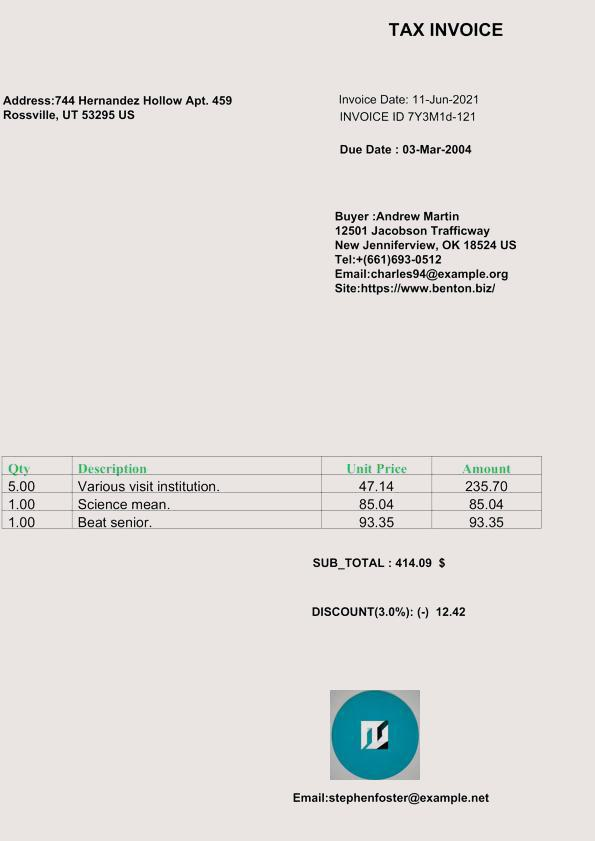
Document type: Invoice